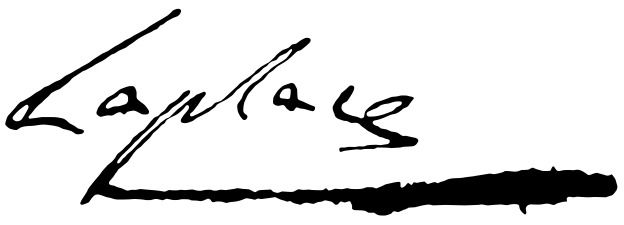
Signature of: pierre simon laplace